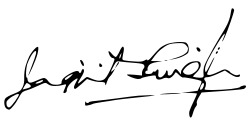
Signature of: jagjit singh aurora